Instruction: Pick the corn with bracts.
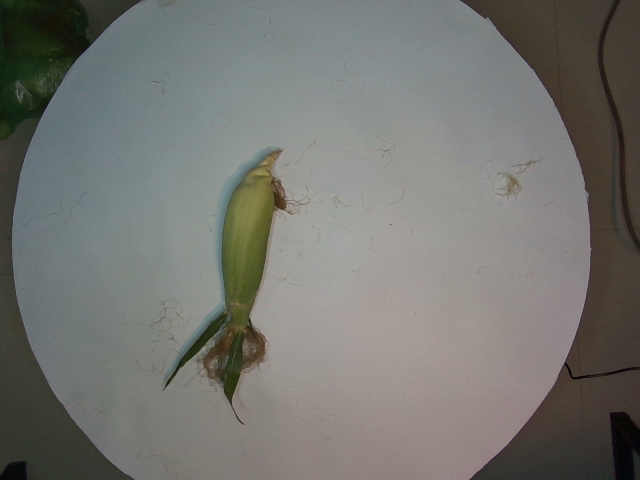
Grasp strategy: vertical